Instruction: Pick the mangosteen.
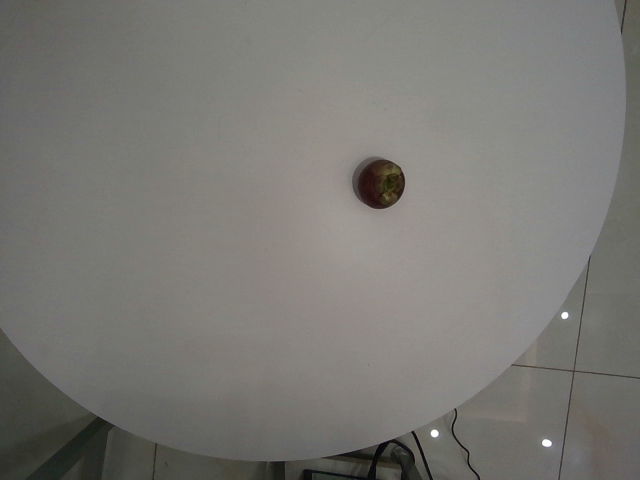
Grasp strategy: vertical